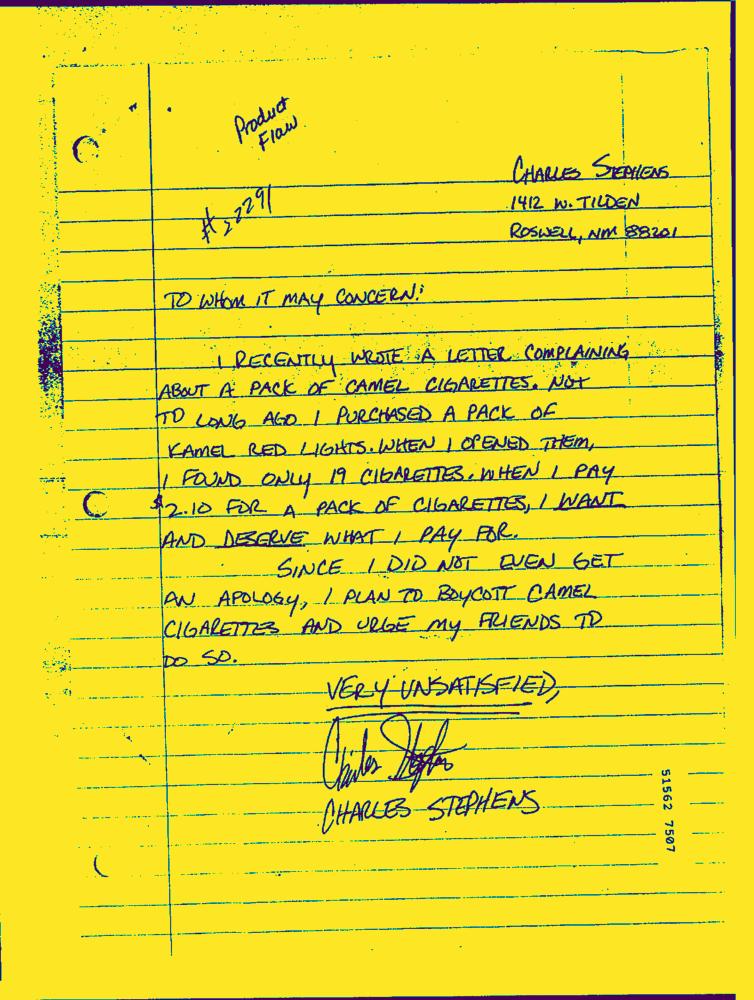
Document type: Hand-Written